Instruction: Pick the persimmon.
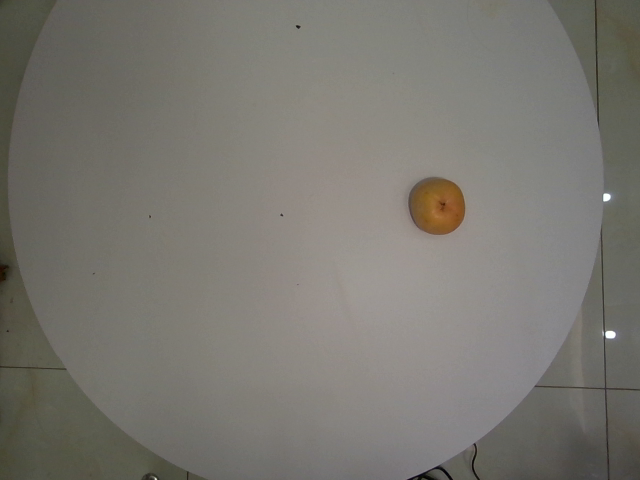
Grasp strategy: vertical